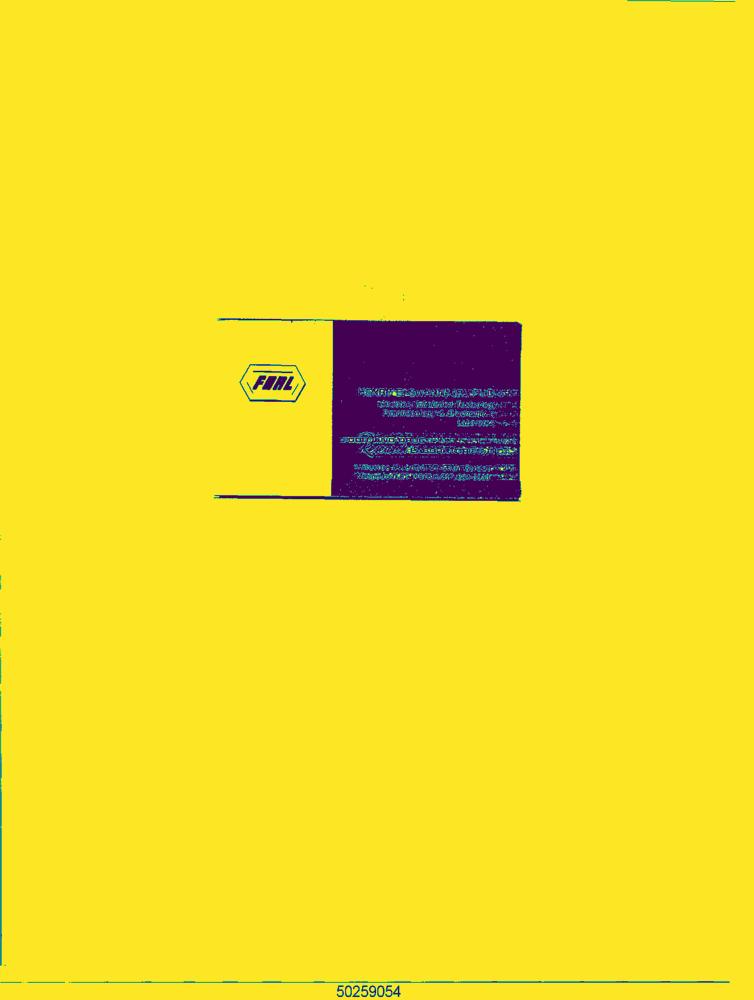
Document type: Resume-Doc